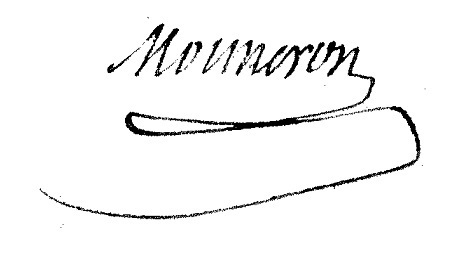
Signature of: charles claude ange monneron